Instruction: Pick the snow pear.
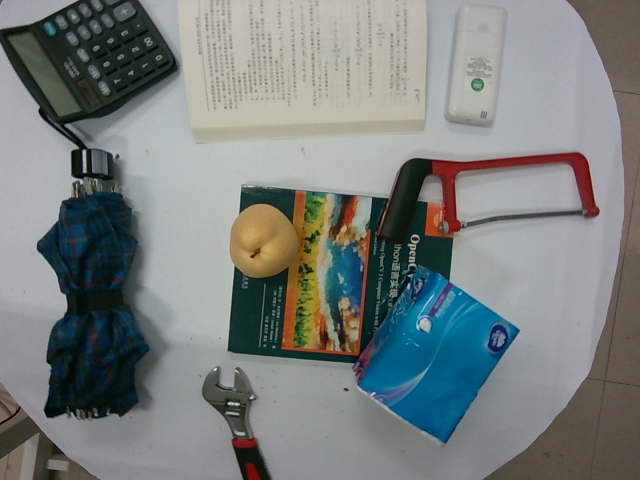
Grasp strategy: vertical